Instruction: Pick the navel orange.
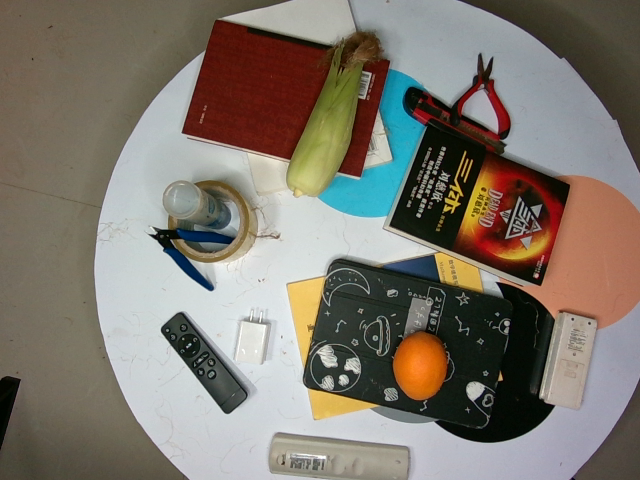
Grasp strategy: vertical